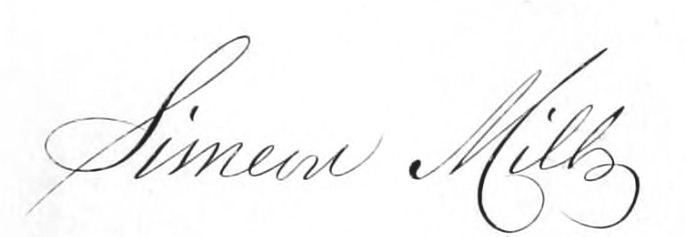
Signature of: simeon mills